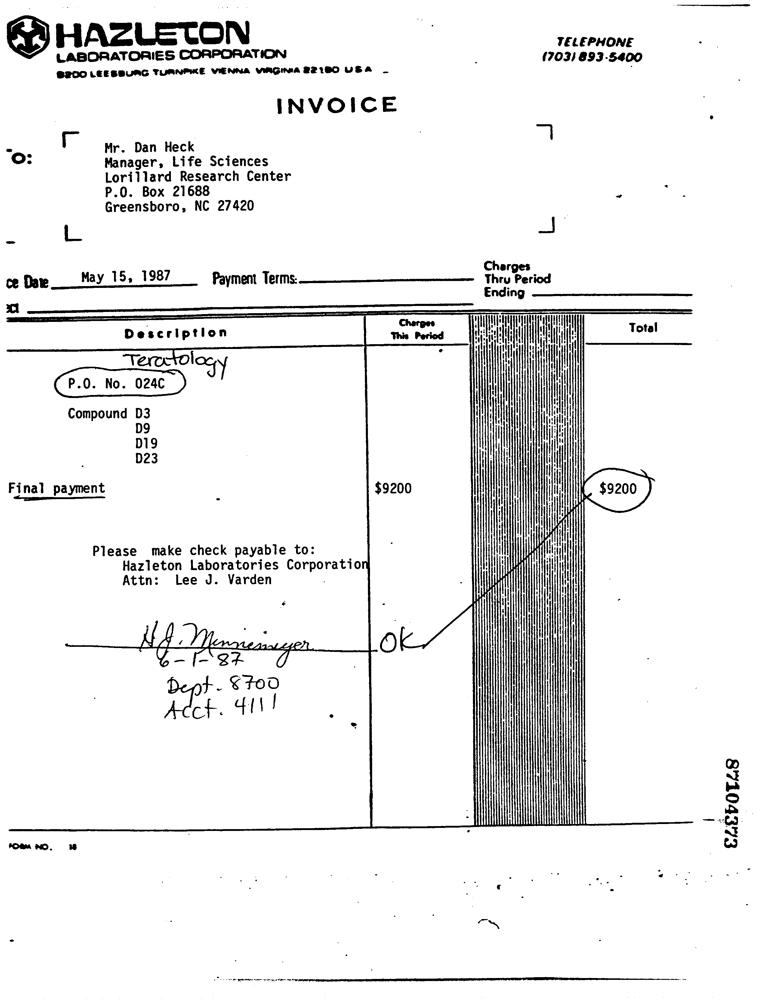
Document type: Invoice